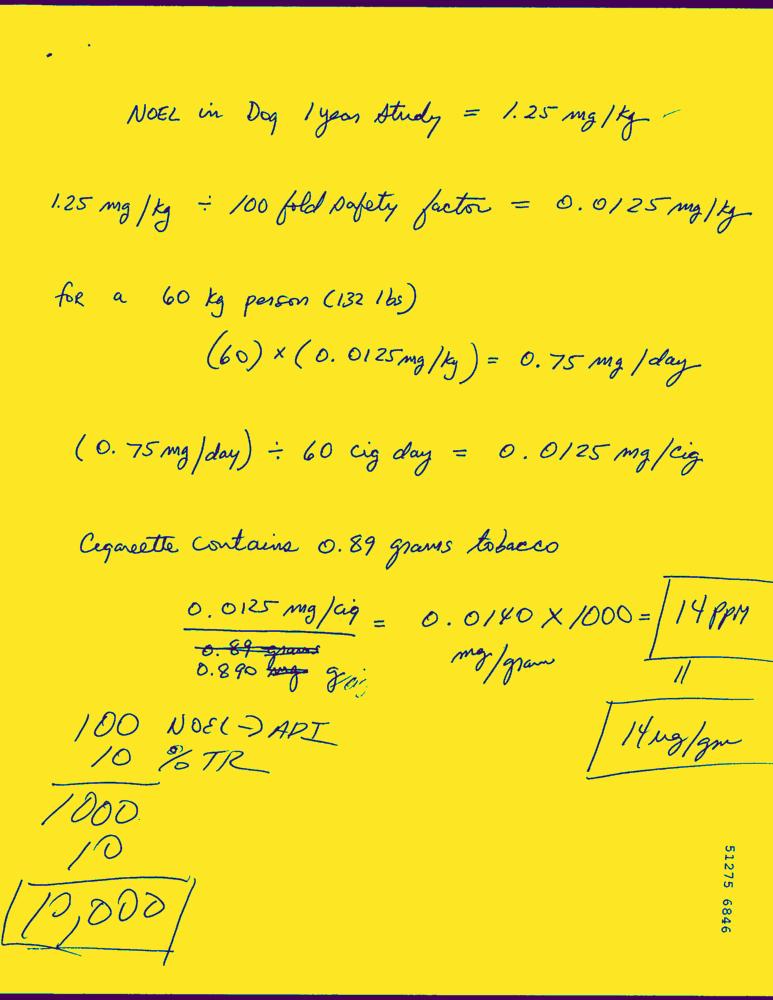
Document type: Hand-Written